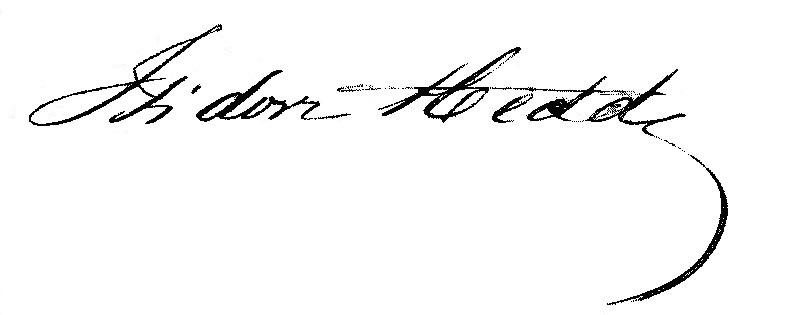
Signature of: isidore hedde